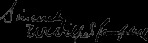
Signature of: william wilfred campbell